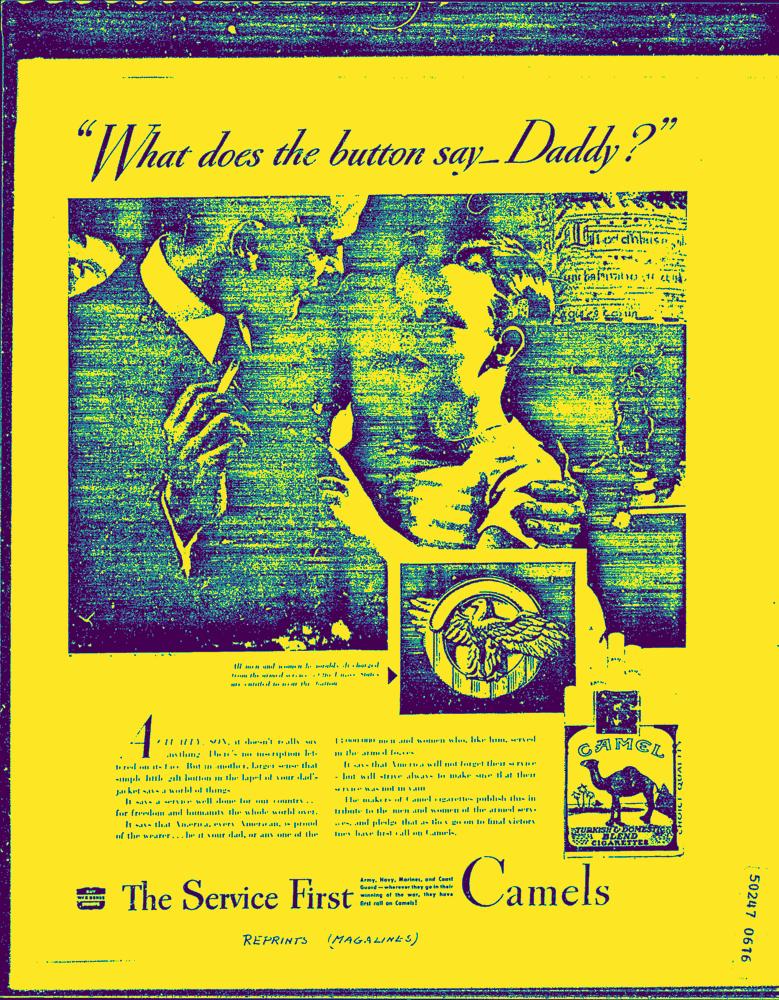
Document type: AD